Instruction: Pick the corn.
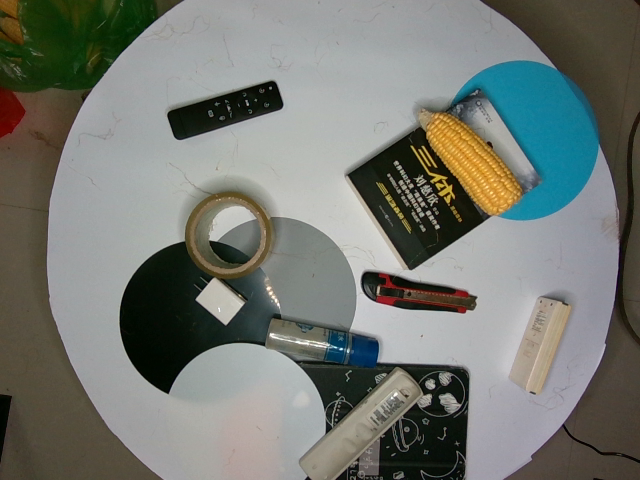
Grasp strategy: vertical